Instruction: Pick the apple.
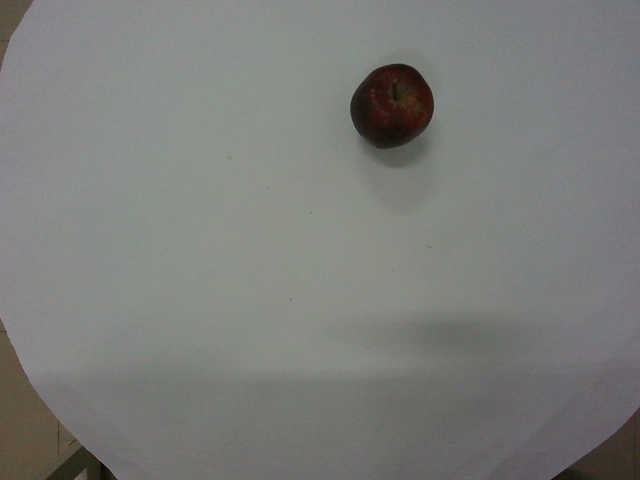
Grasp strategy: vertical